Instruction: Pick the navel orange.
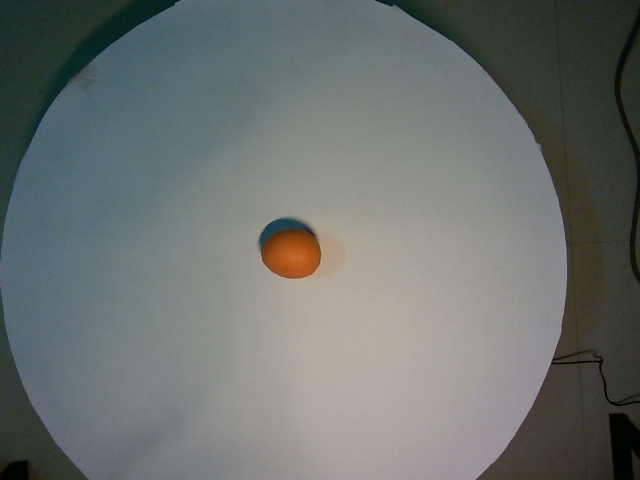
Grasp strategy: vertical